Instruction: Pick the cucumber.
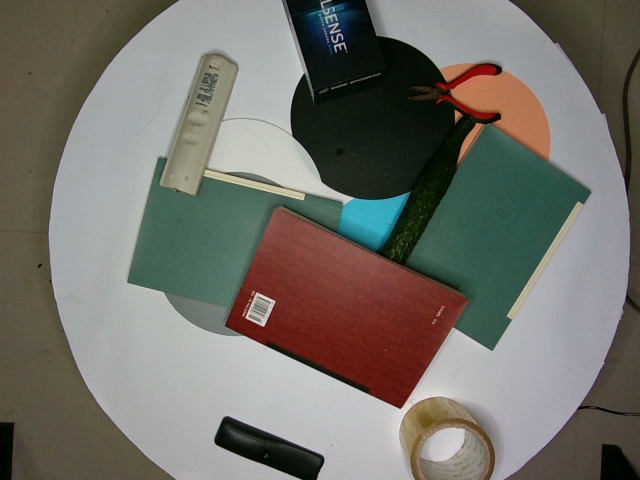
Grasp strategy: vertical